Question: Talk about the condition:
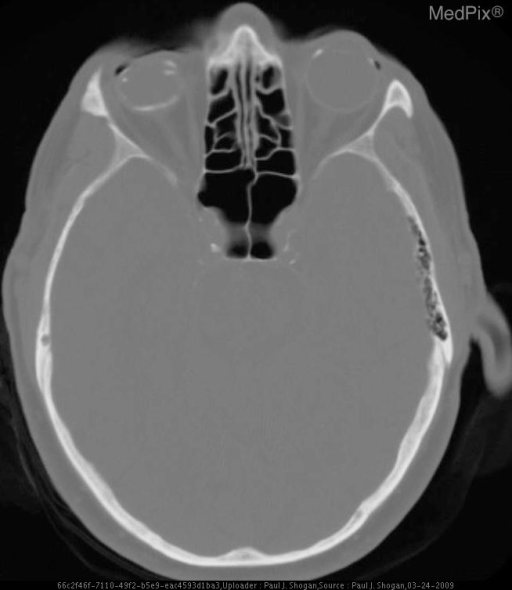
Answer: The disease is discussed as: Orbital calcifications are common incidental findings, occurring in characteristic locations.  Commonly encountered calcifications include trochlear calcifcations, optic drusen, scleral plaques, and phthisis bulbi.

Trochlear calcifcations occur in adults as normal age-related variants or in young patients with diabetes mellitus.  These calcifications are typically in a superomedial location within the orbit.

Optic drusen are a cause of benign pseudopapilledema, and are commonly seen in patients with age-related macular degeneration, although, they may also be found in young patients.  On CT, optic drusen are recognized as punctate calcifications located at the junction of the head of the optic nerve and globe, involving the optic disc.

Scleral plaques are commonly seen in the elderly, and are calcifications located at the insertion sites of the medial and lateral rectus muscles.  Other causes include systemic hypercalcemic states such as hyperparathyroidism, hypervitaminosis D, sarcoidosis, chronic renal disease.

Phthisis bulbi is the sequela of infection, inflammation, trauma, or autoimmune disease with a resultant nonfunctioning globe.  CT imaging reveals a shrunken globe with ocular calcification or ossification.